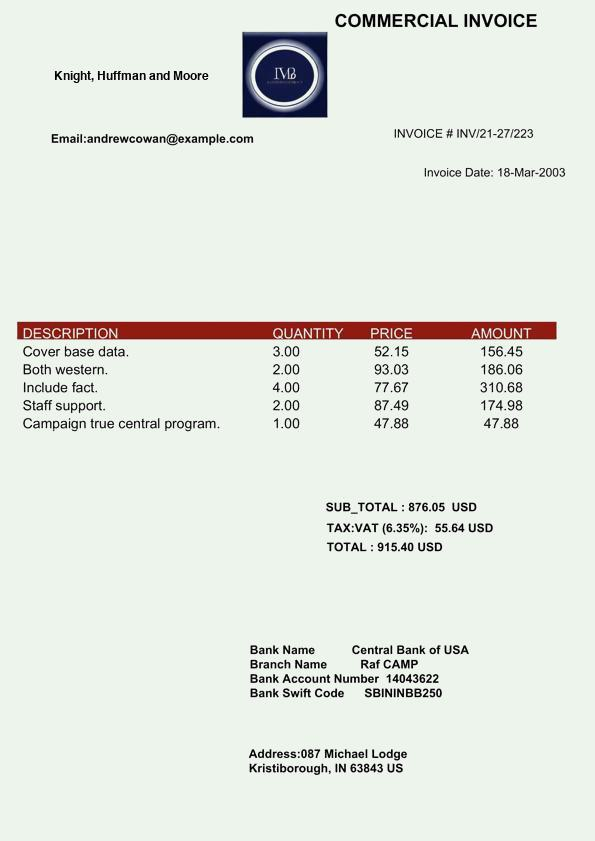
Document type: Invoice